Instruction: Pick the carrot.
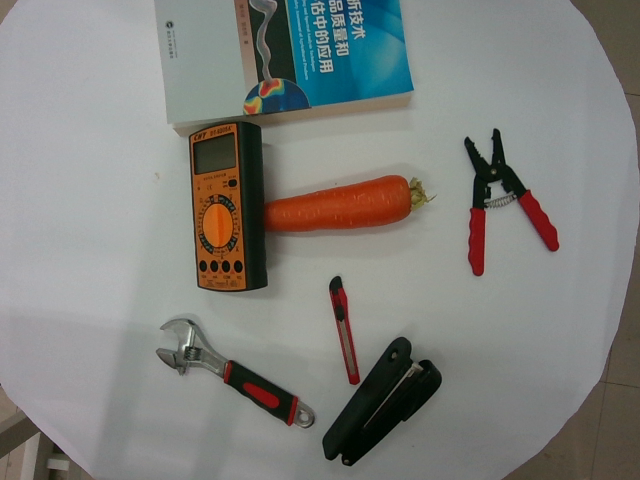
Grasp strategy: vertical